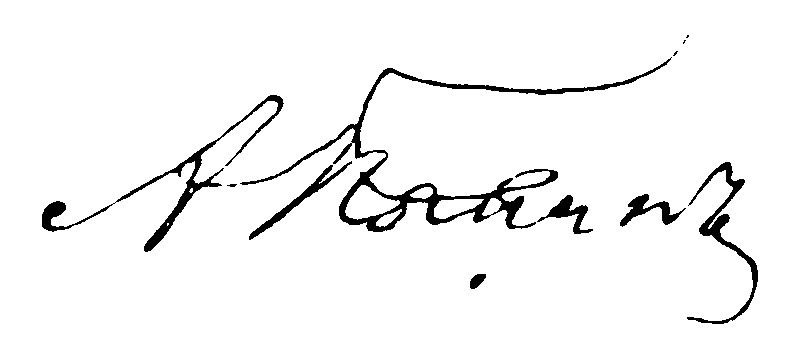
Signature of: alexander pypin